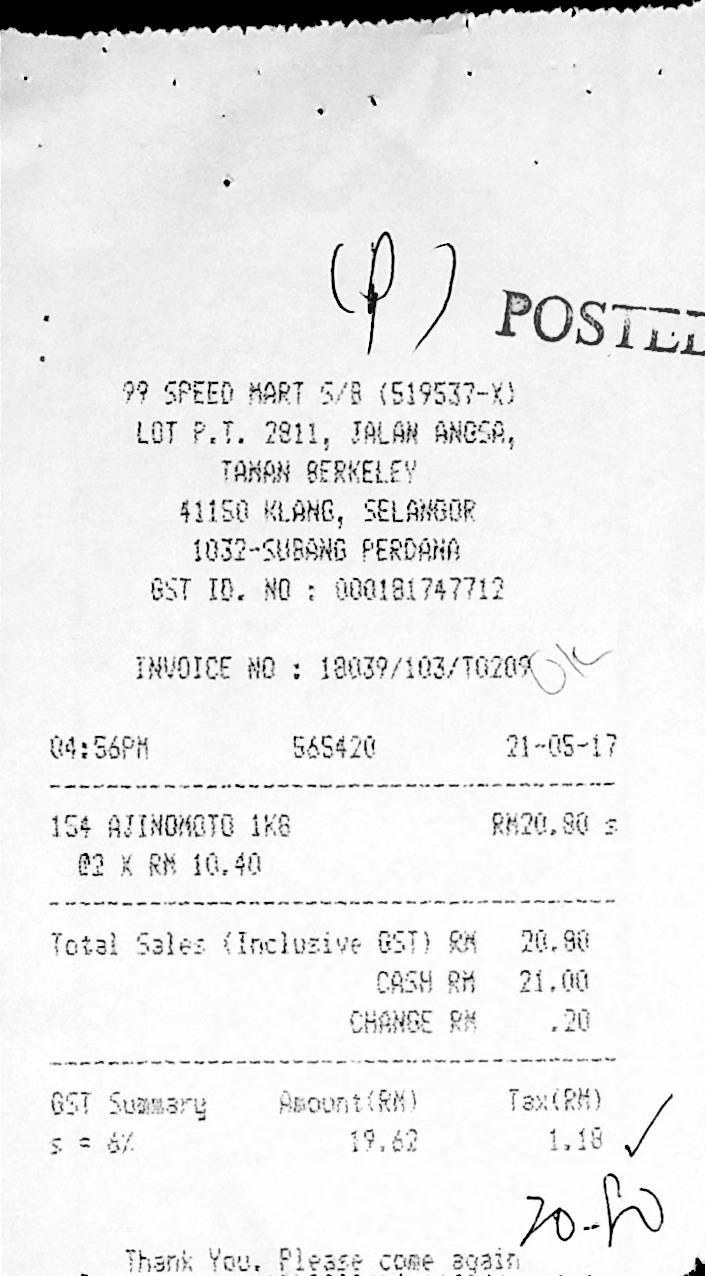
99 SPEED MART S/B (519537-X)
POSTED
LOT P.T. 2811, JALAN ANGSA,
TAMAN BERKELEY
41150 KLANG, SELANGOR
1032-SUBANG PERDANA
GST ID. NO : 000181747712
INVOICE NO : 18039/103/T0209
04:56PM
565420
21-05-17
154 AJINOMOTO 1KG
@2 X RM 10.40
RM20.80 S
TOTAL SALES (INCLUSIVE GST) RM
CASH RM
CHANGE RM
20.80
21.00
.20
GST SUMMARY
AMOUNT(RM)
TAX(RM)
S = 6%
19.62
1.18
THANK YOU. PLEASE COME AGAIN